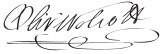
Signature of: oliver wolcott